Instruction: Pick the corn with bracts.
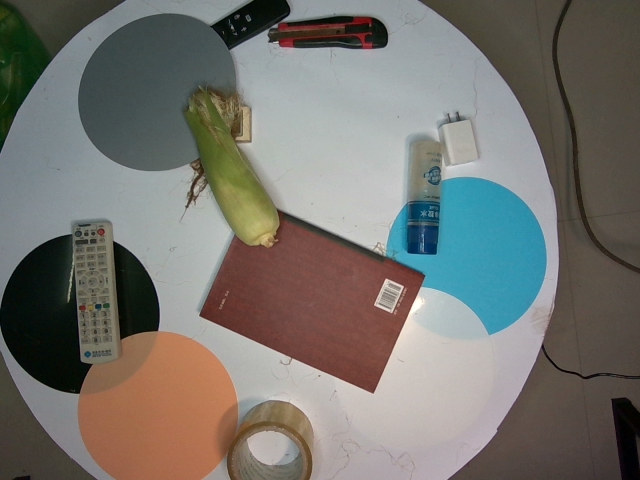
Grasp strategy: vertical